Question: Describe the condition in detail:
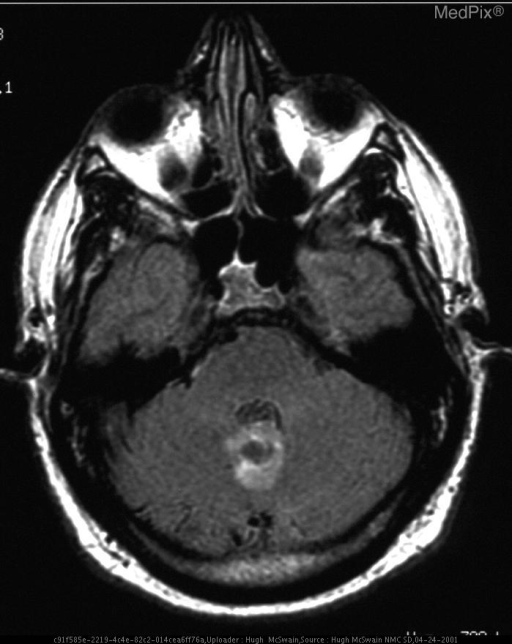
Answer: The disease is discussed as: ARTERIOVENOUS MALFORMATION (AVM)

Clinical Features:  AVMs are the most common symptomatic congenital vascular malformations.  The peak age at presentation is between 20 and 40.  Approximately 50% of patients with AVMs present with symptoms caused by hemorrhage (25% present with seizures).  The overall risk of hemorrhage from an AVM is estimated at 2% to 4% per year, cumulative.  98% of AVMs are solitary.  Multiple AVMs outside the setting of vascular neurocutaneous disorders such as Rendu-Osler-Weber and Wyburn-Mason syndromes are extremely uncommon.

Pathology:  AVMs are complex networks of abnormal vascular channels that consist of dilated arterial feeder(s) and draining veins, without intervening capillaries.  These vessels often demonstrate flow-induced angiopathic changes secondary to endothelial hyperplasia (flow-related” aneurysms in 10 - 20%).  AVMs may contain gliotic brain and hemorrhagic residua.  Atrophy of otherwise normal adjacent brain results from chronic regional arterial hypoperfusion and venous hypertension, as the AVMs steal vascular supply from adjacent brain tissue.

Imaging:  Intracranial AVMs are subdivided into parenchymal (pial or within the brain), and dural (outside the brain).  A mixed type occurs when a parenchymal AVM recruits dural vascular supply.  85% of AVMs are supratentorial.  On cerebral angiography an AVM appears as a tightly packed mass of enlarged feeding arteries that supply a central nidus, a plexiform web of small vessels.  One or more dilated veins drain the AVM nidus.  The main goals of the diagnostic imaging workup are to delineate the size of the AVM,  the eloquence of adjacent brain, and the pattern of venous drainage.  These 3 characteristics are used to determine the long-term risk of an untreated AVM, as the table below explains.

Table 1.  Spetzler AVM Grading System
Graded feature	             Points assigned
  Size
      Small (<3 cm)				1
      Medium (3-6 cm)			2
      Large (>6cm)				3

Eloquence of adjacent brain
      Noneloquent                		0
      Eloquent					1

Venous drainage
      Superficial only			        0
      Deep					        1

========================================

Spetzler grades range from 1 to 5.  A separate grade 6 is reserved for inoperable lesions.  Prospective studies have confirmed the accuracy and utility of the Spetzler grade in guiding patient management and estimating postoperative neurologic complications.